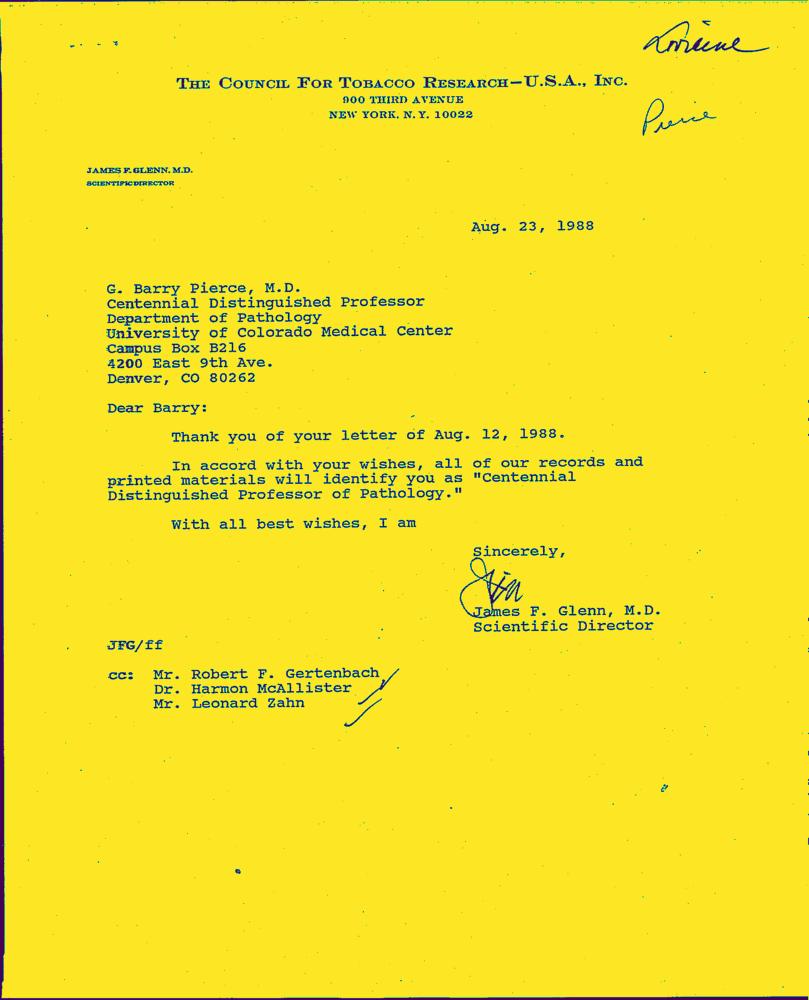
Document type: Letter-Doc